Question: What is the suspected problem?
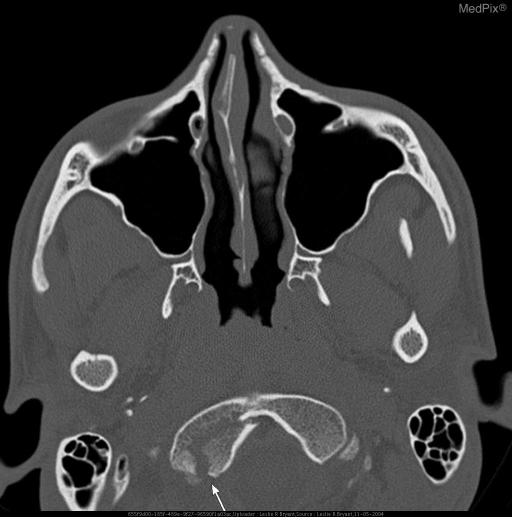
Answer: The findings suggest Axial and coronal CT of the head and cervical spine demonstrating a R Occipital condyle fracture.. Non-contrast CT axial view demonstrates a R occipital condyle fracture at the arrow. There is also a small amount of hemorrhage tracking posterior to the fracture.. The patient might have a history of 22yo M transported to the emergency department after a motorcycle accident. The head CT showed multiple intraparenchymal bleeds and small subarachnoid bleed. No other fractures of the cervical spine identified. Patient was monitored non-operatively by a hard collar. He developed a right cranial VI nerve palsy two days after the accident due to hemorrhage related to the fracture..